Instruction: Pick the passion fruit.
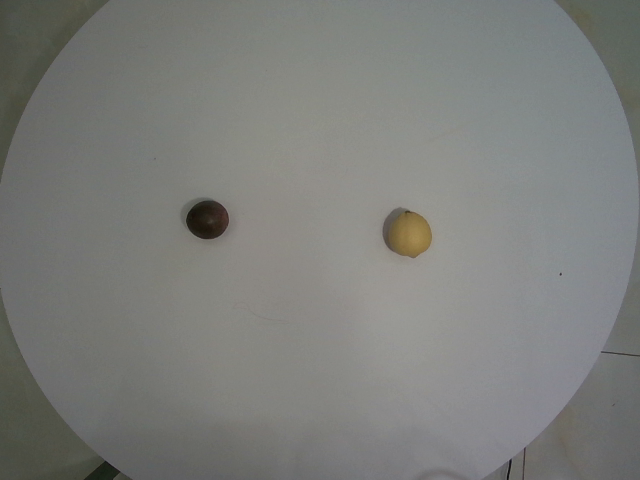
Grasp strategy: vertical